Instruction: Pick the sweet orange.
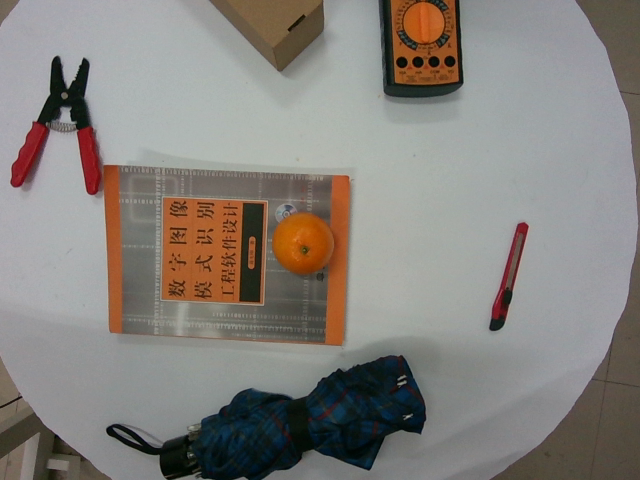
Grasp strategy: vertical